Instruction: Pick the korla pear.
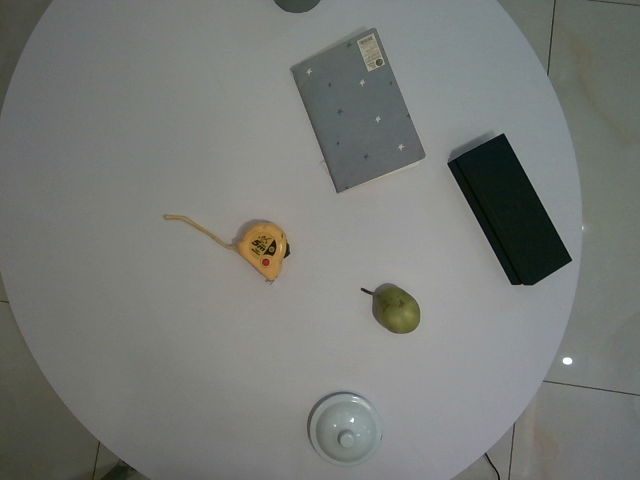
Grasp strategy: vertical